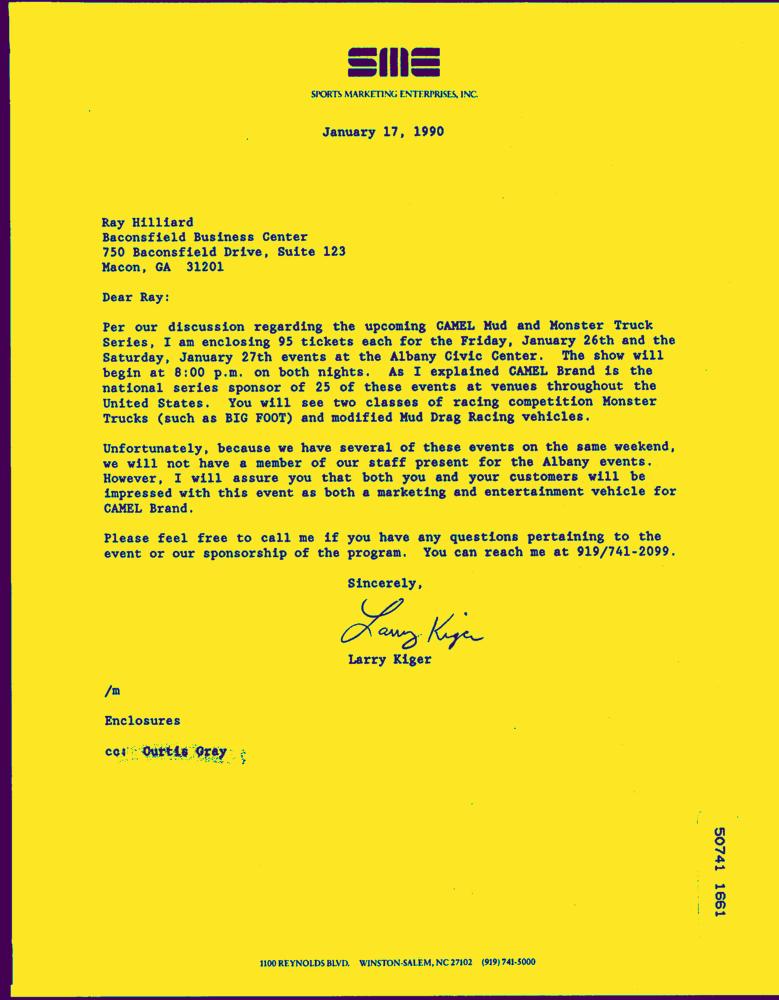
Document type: Letter-Doc